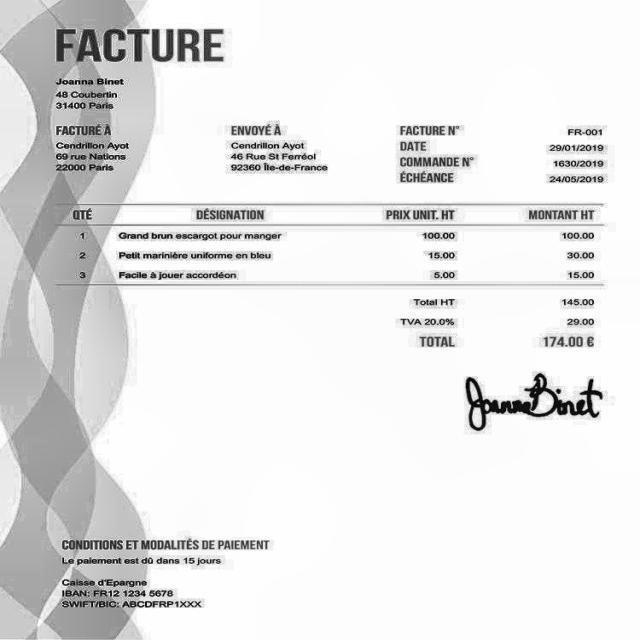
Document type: Invoice